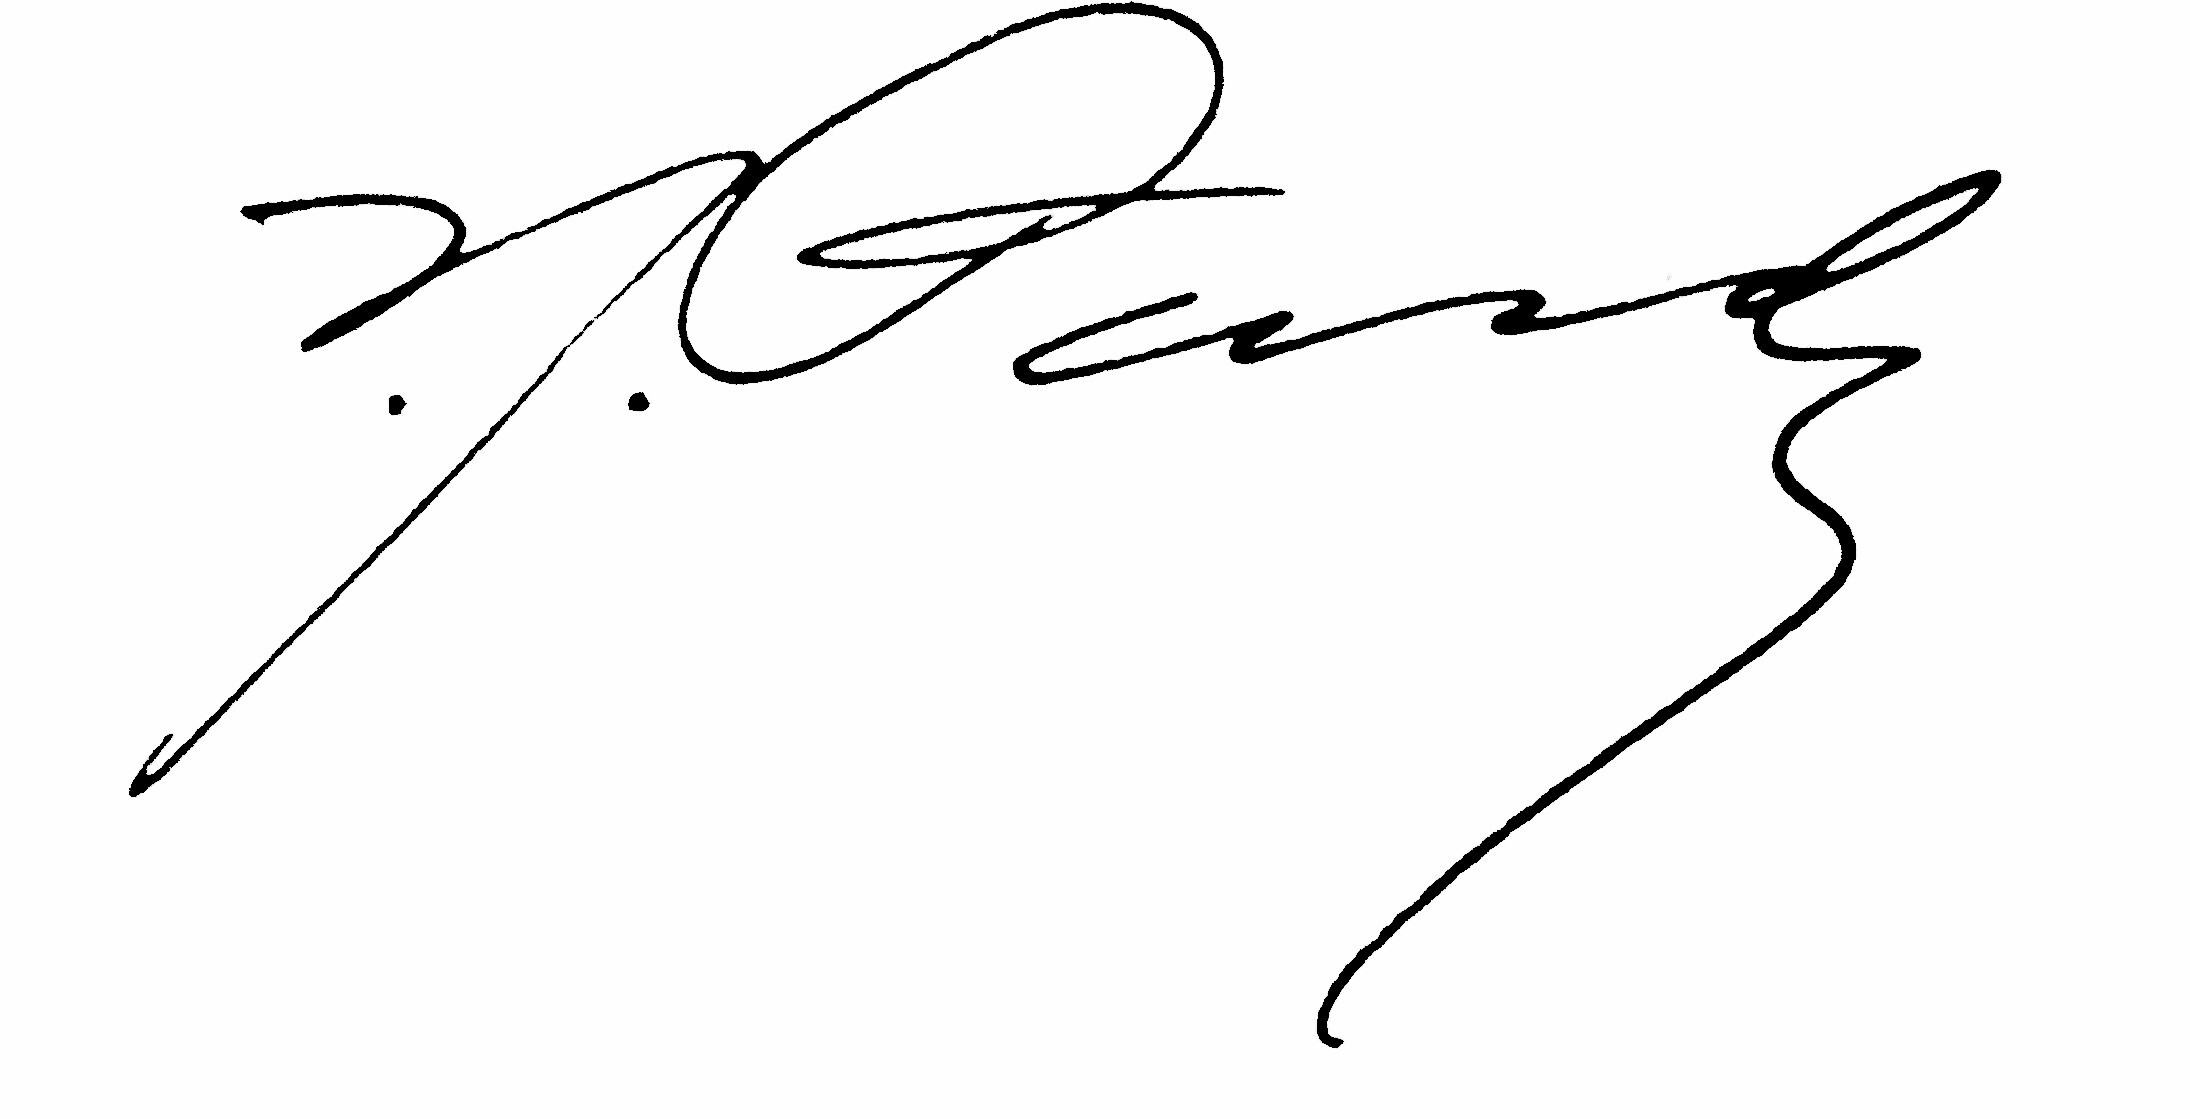
Signature of: isaac j pardo